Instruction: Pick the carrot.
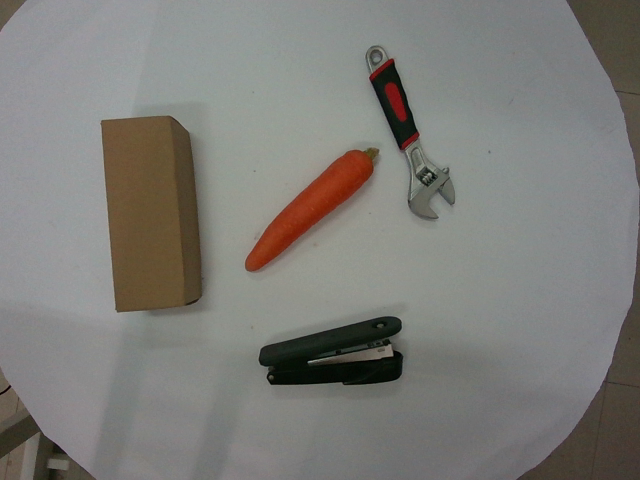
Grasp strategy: vertical